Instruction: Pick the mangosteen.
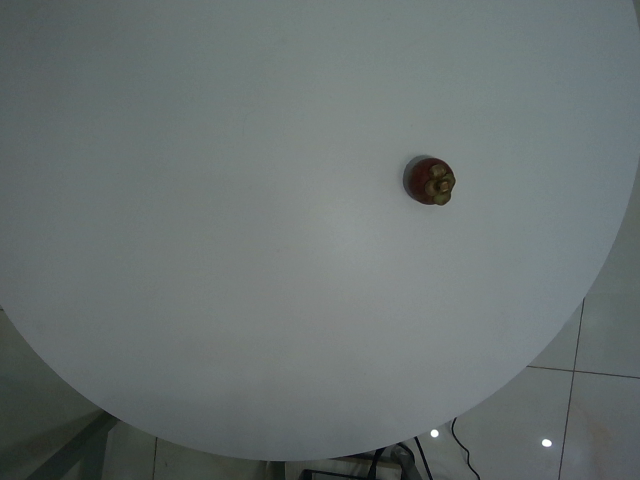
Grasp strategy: vertical